Question: How is the history relevant to the case?
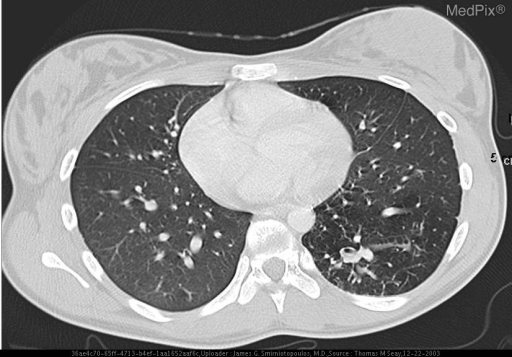
Answer: The patient's history of This 12 year old girl has recurrent left lower lobe pneumonia. She is otherwise healthy. Other previous medical history is noncontributory. is key in understanding the case.